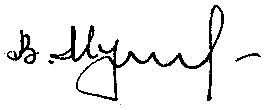
Signature of: vitaly mutko